Question: Can you provide the account number mentioned in the document?
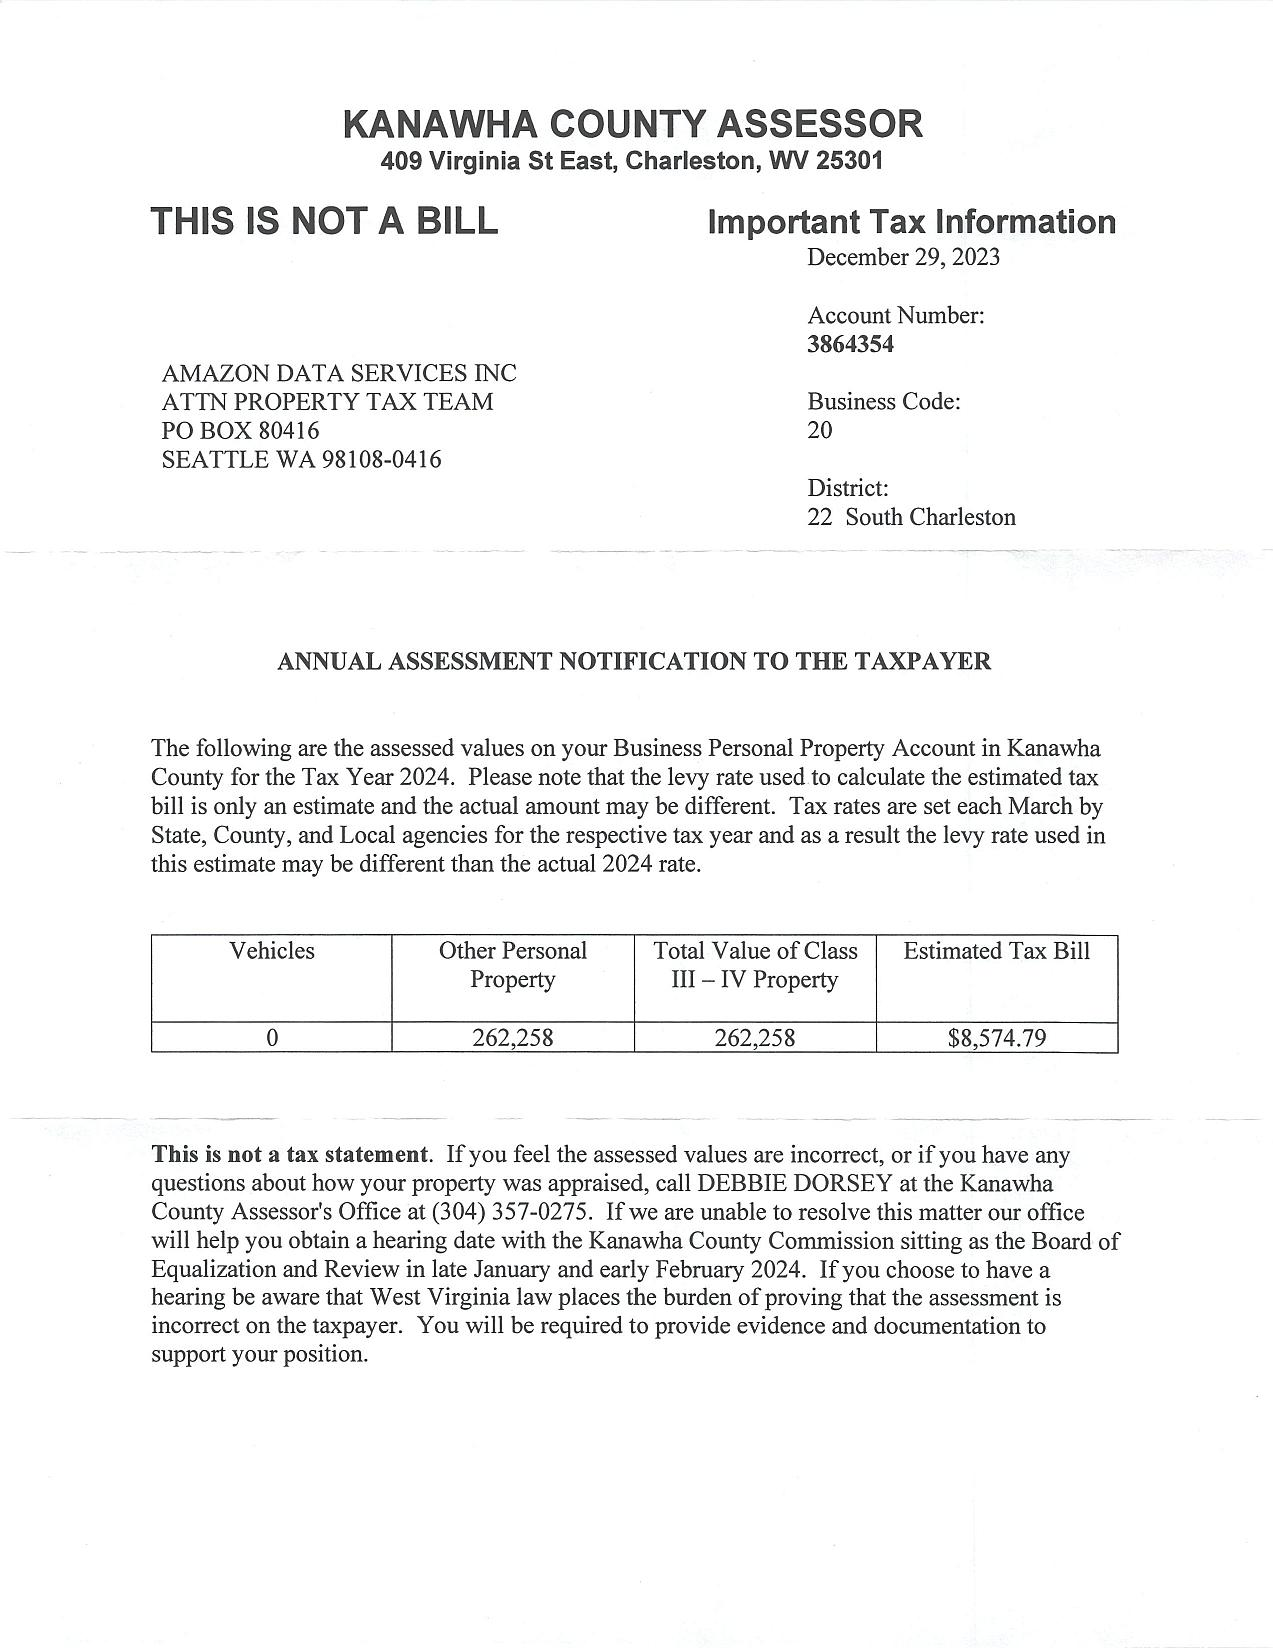
Answer: "3864354"